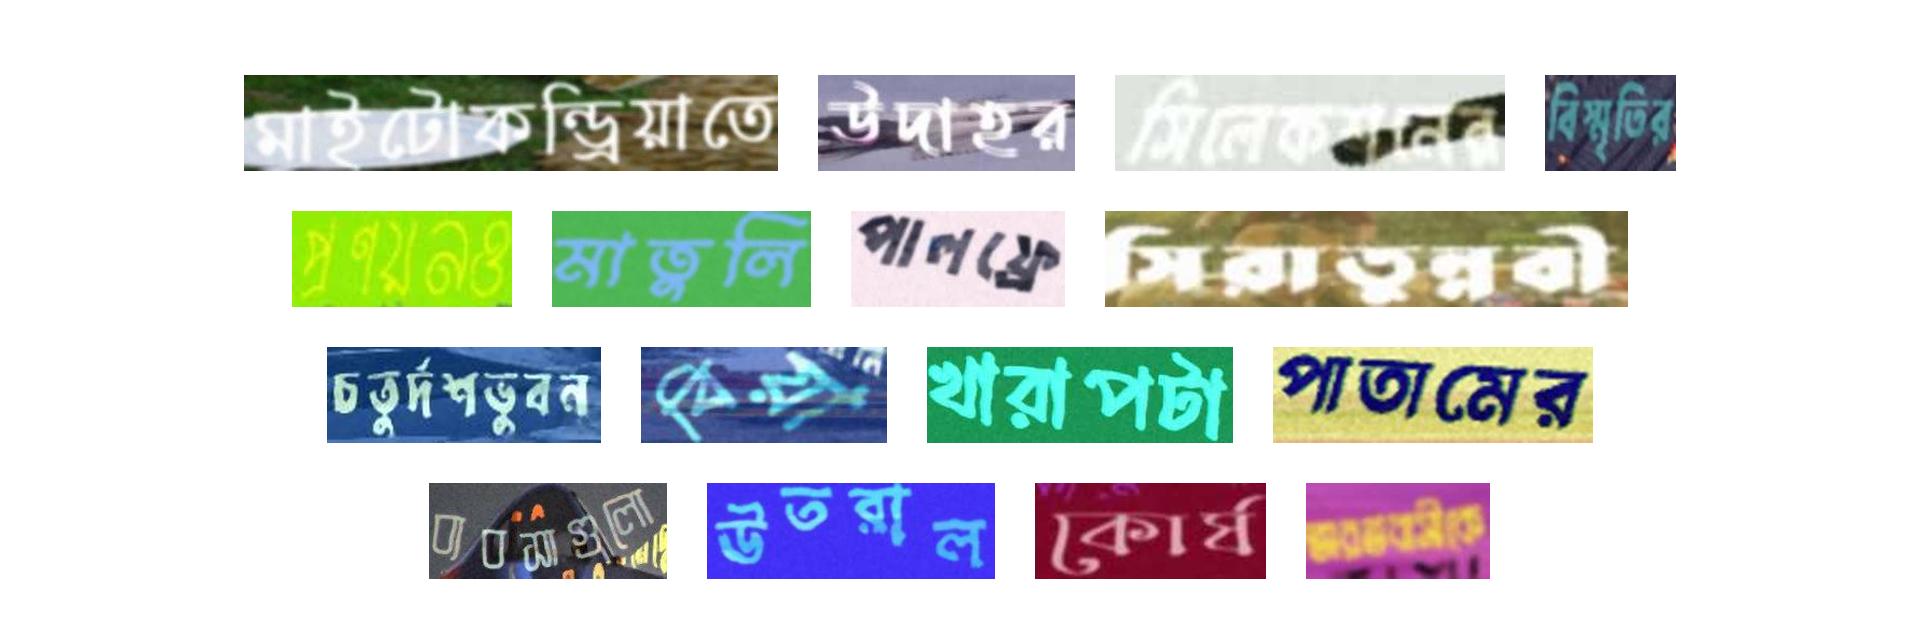
মাইটোকন্ড্রিয়াতে উদাহর সিলেকশনের বিস্মৃতির
প্রণয়নও মাতুলি পালফ্রে সিরাতুন্নবী
চতুর্দশভুবন বিয়া খারাপটা পাতামের
ব্যবসাগুলো উতরাল কোর্ষ ভারতবাসীকে